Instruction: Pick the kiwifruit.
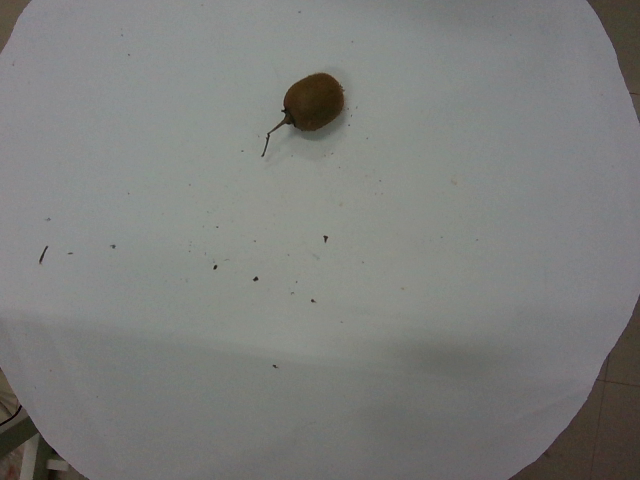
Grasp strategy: vertical